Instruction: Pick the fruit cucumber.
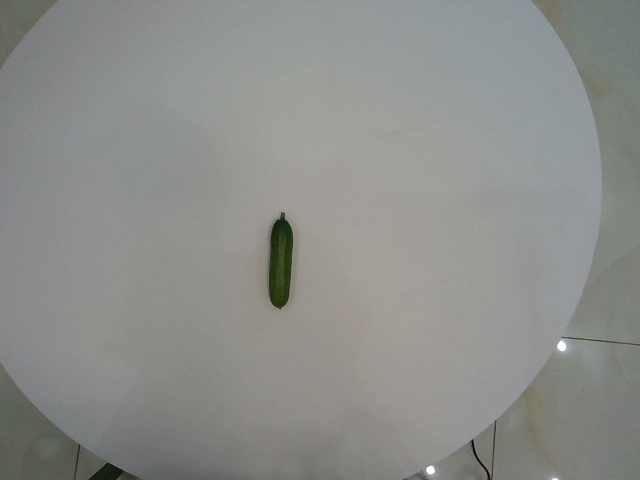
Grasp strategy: vertical